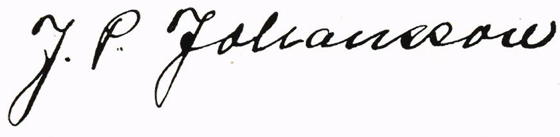
Signature of: johan johansson i hornsberg